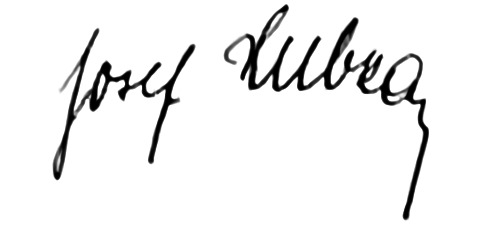
Signature of: josef hubka